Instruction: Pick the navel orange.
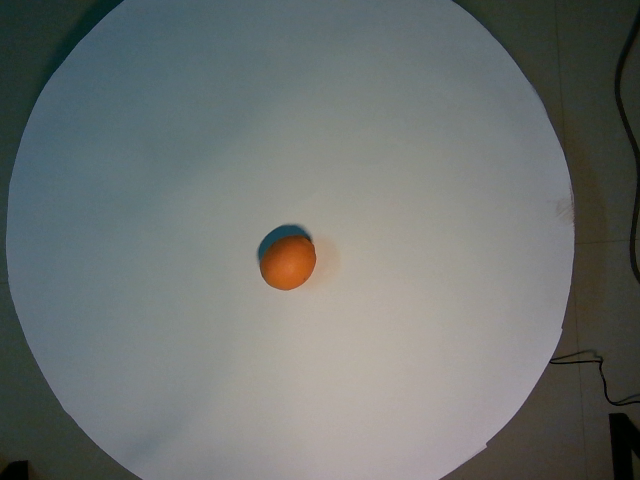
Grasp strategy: vertical